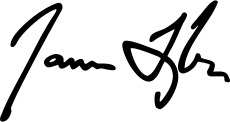
Signature of: james taylor